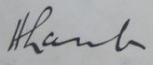
Signature of: horace lamb